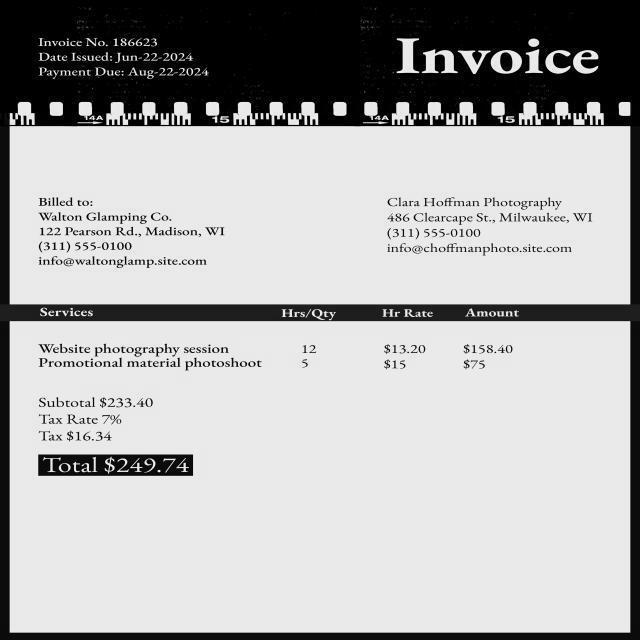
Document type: Invoice